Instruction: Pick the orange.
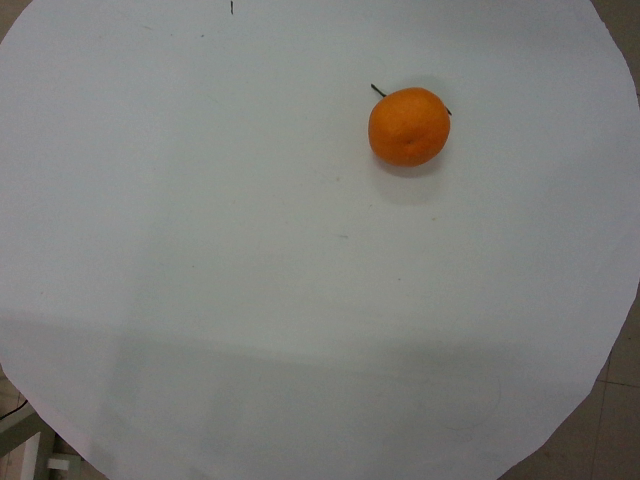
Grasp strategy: vertical